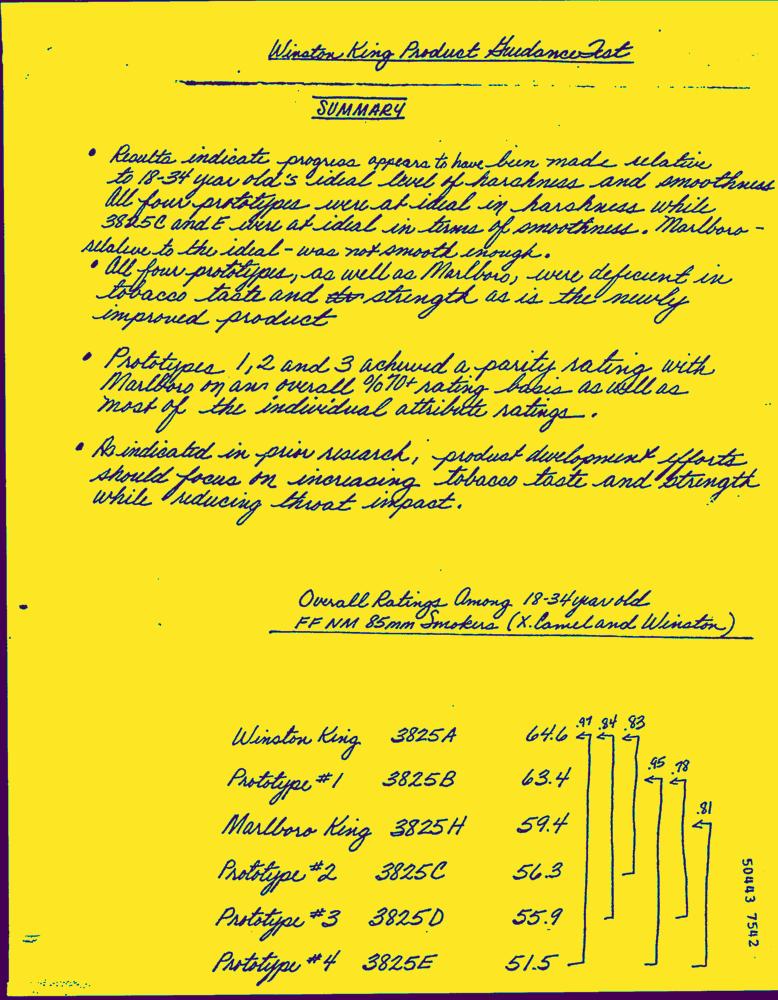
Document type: Hand-Written